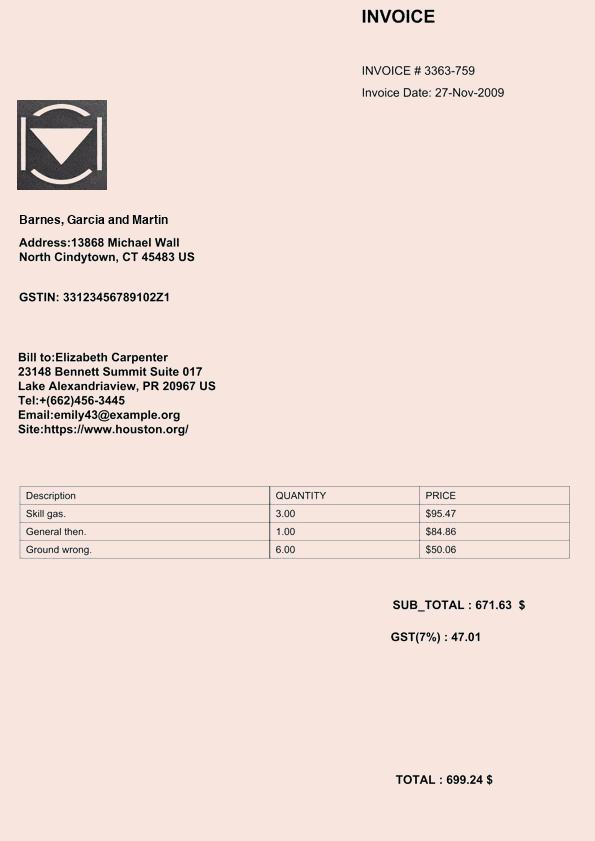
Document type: Invoice